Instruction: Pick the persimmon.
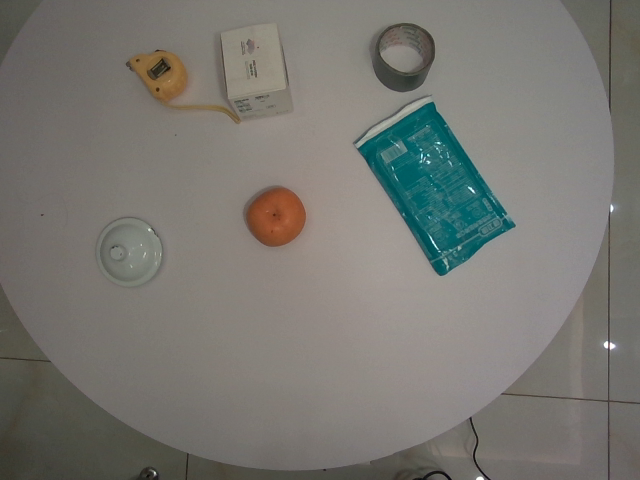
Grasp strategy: vertical